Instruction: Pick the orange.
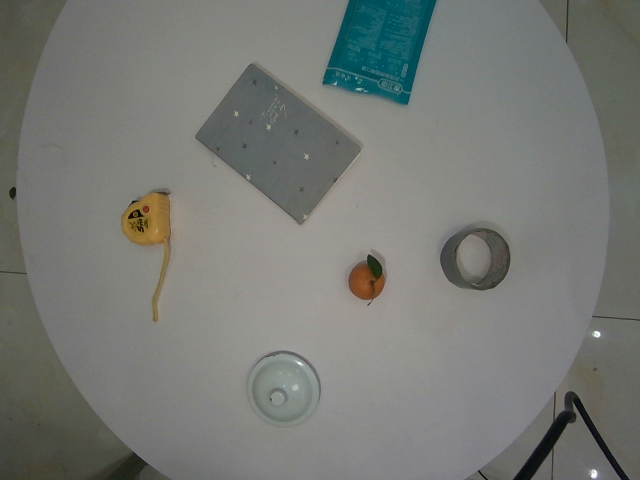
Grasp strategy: vertical